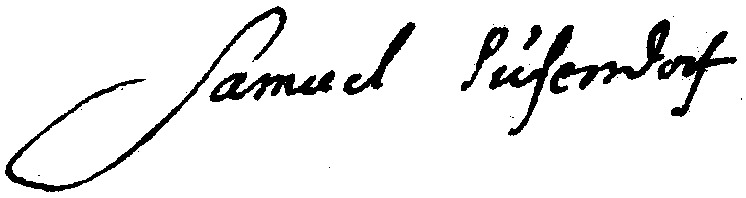
Signature of: samuel von pufendorf